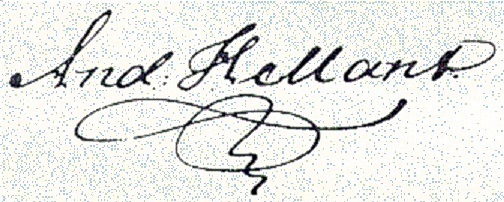
Signature of: anders hellant